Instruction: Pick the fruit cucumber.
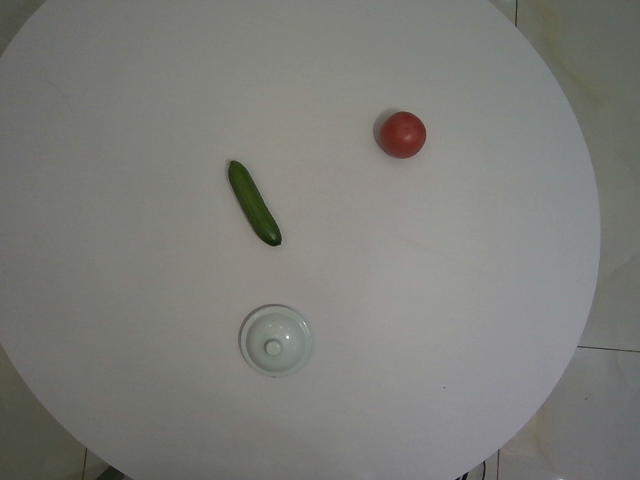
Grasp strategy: vertical